Question: How is the history relevant to the case?
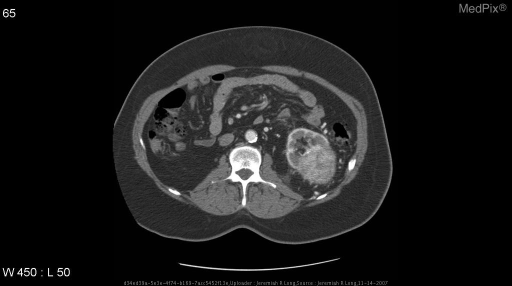
Answer: The patient's history of 72 year old female with gross hematuria is key in understanding the case.